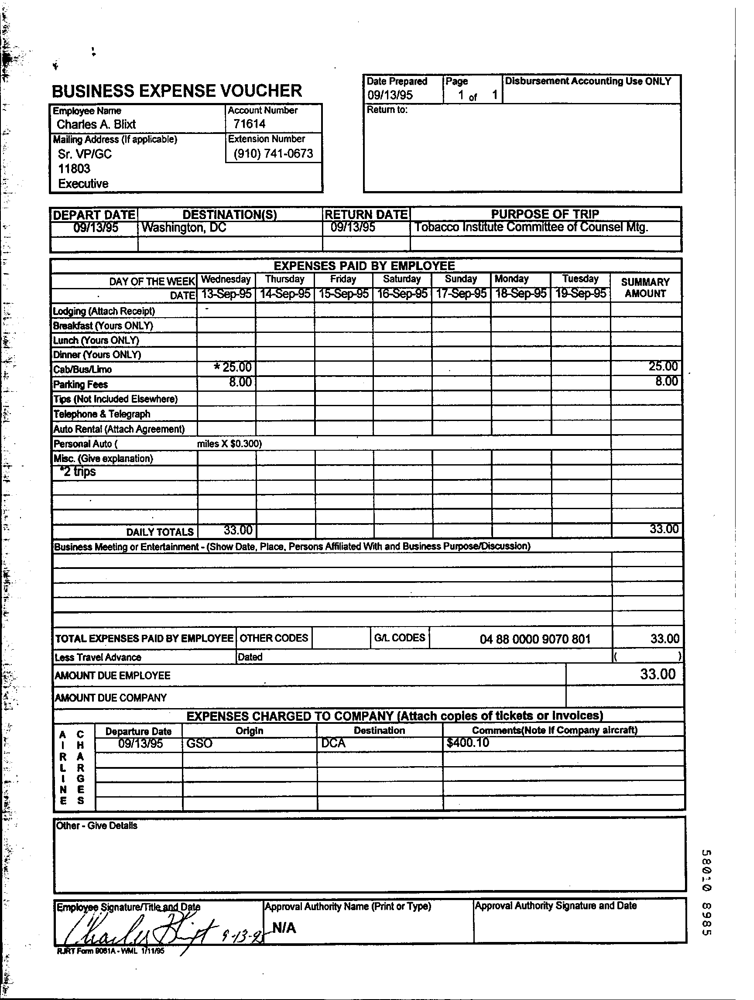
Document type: Invoice